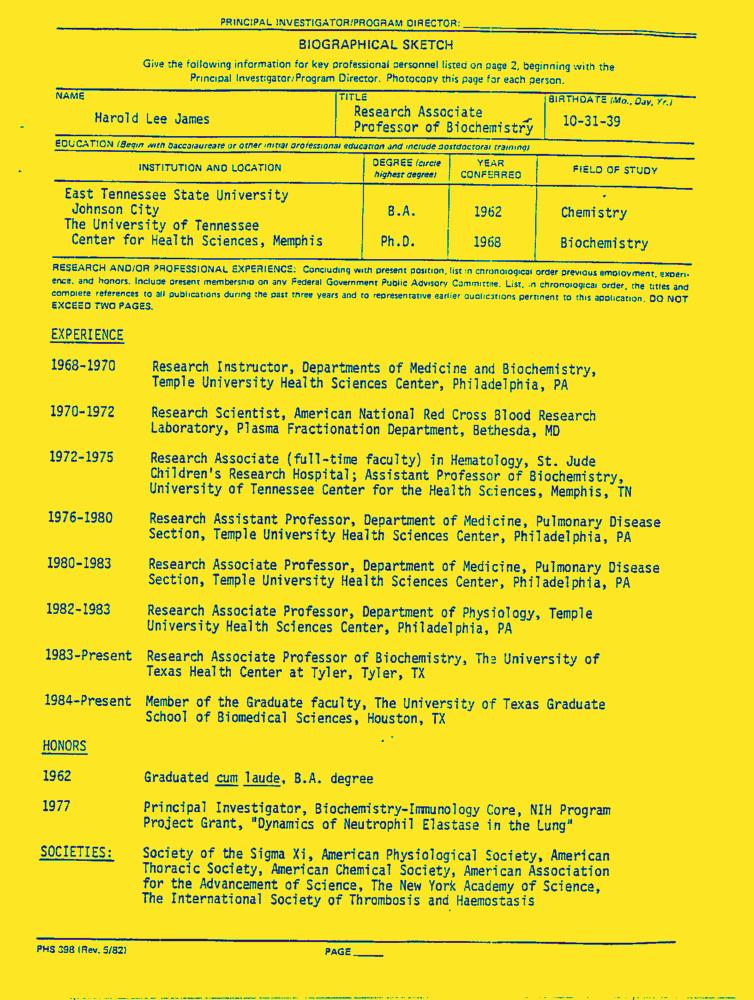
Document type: Resume-Doc